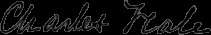
Signature of: charles hale